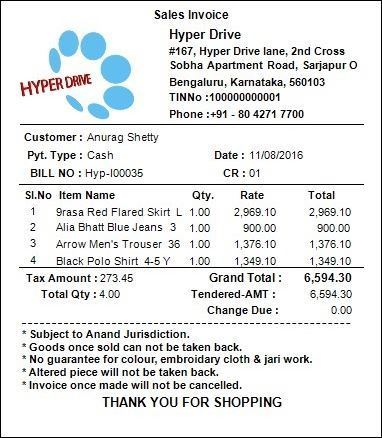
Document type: Invoice